Question: What could the diagnosis suggest?
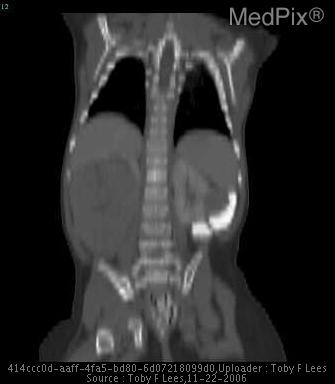
Answer: The possible diagnosis includes - Wilms Tumor
- Neuroblastoma
- Polycystic kidney disease
- Sarcoma
- Hydronephrosis.